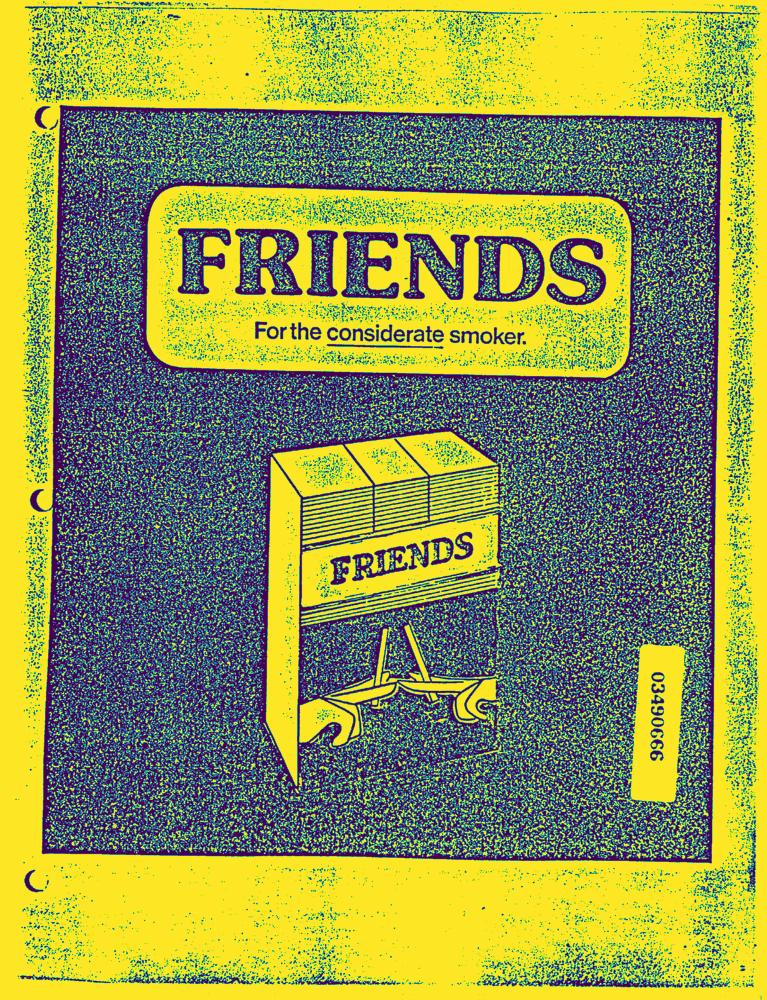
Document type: AD